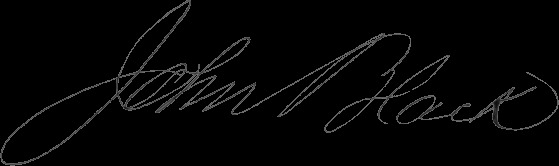
Signature of: john black